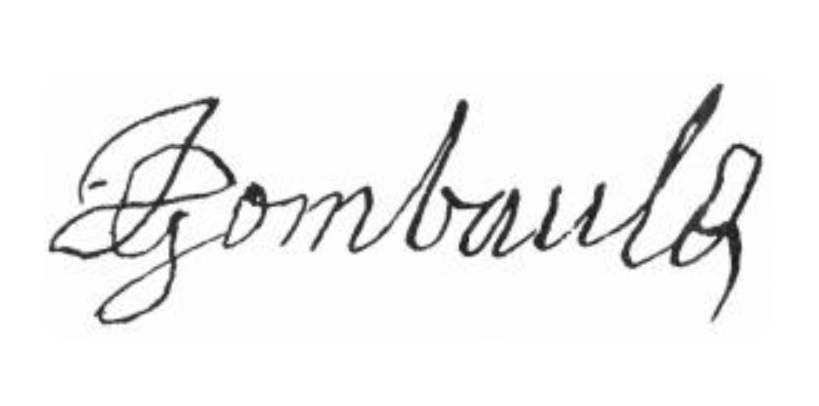
Signature of: jean ogier de gombauld